Question: What is the suspected problem?
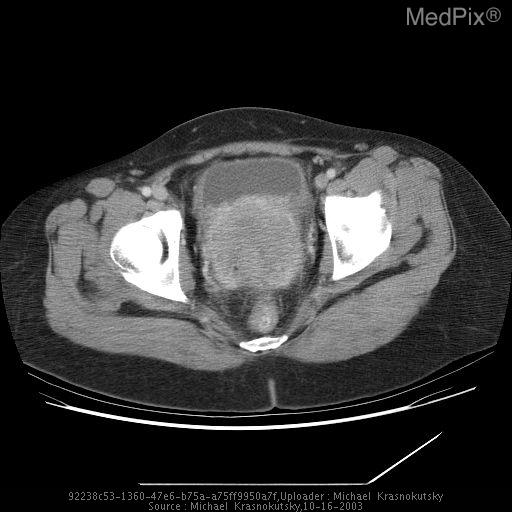
Answer: The findings suggest -6 x 6 cm cervical mass with infiltrated surrounding fat, consistent with cervical cancer.
-There are several prominent asymmetric pelvic lymph nodes on the left side.  These are not pathologic by size criteria, however, in the presence of nearby malignancy these may represent metastatic disease.
-There is mild bilateral hydronephrosis from the cervical mass compressing both ureters.  Additionally, the image through the kidneys demonstrates delayed nephrogram of the right kidney secondary to higher back pressure of the right hydronephrosis compared with the left.. -6 x 6 cm cervical mass with infiltrated surrounding fat, consistent with cervical cancer.. The patient might have a history of 29 y/o G6P5051 female arrived on airevac from micronesia island with history of post-coital bleeding..